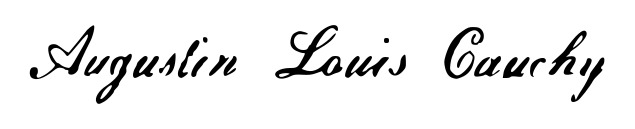
Signature of: augustin louis cauchy